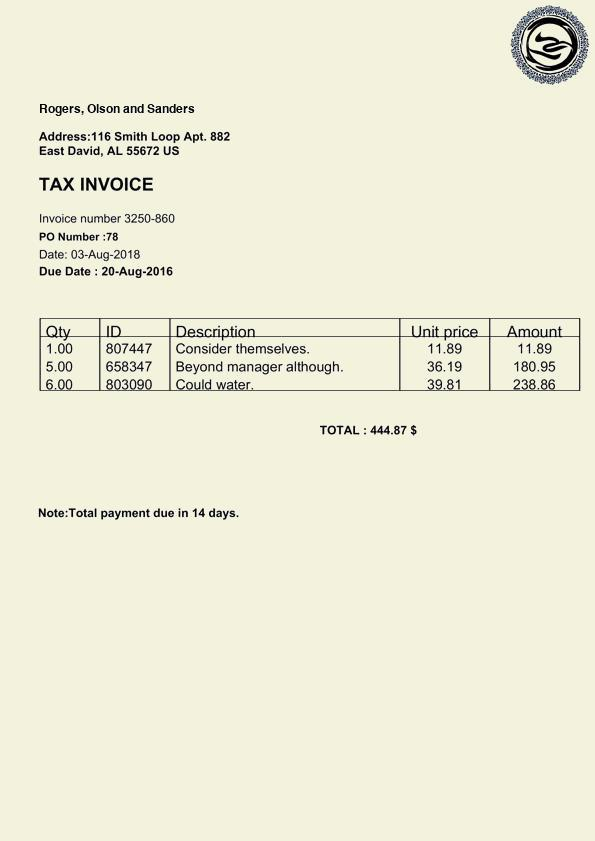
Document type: Invoice